Question: What jurisdiction, city, or county is the document associated with?
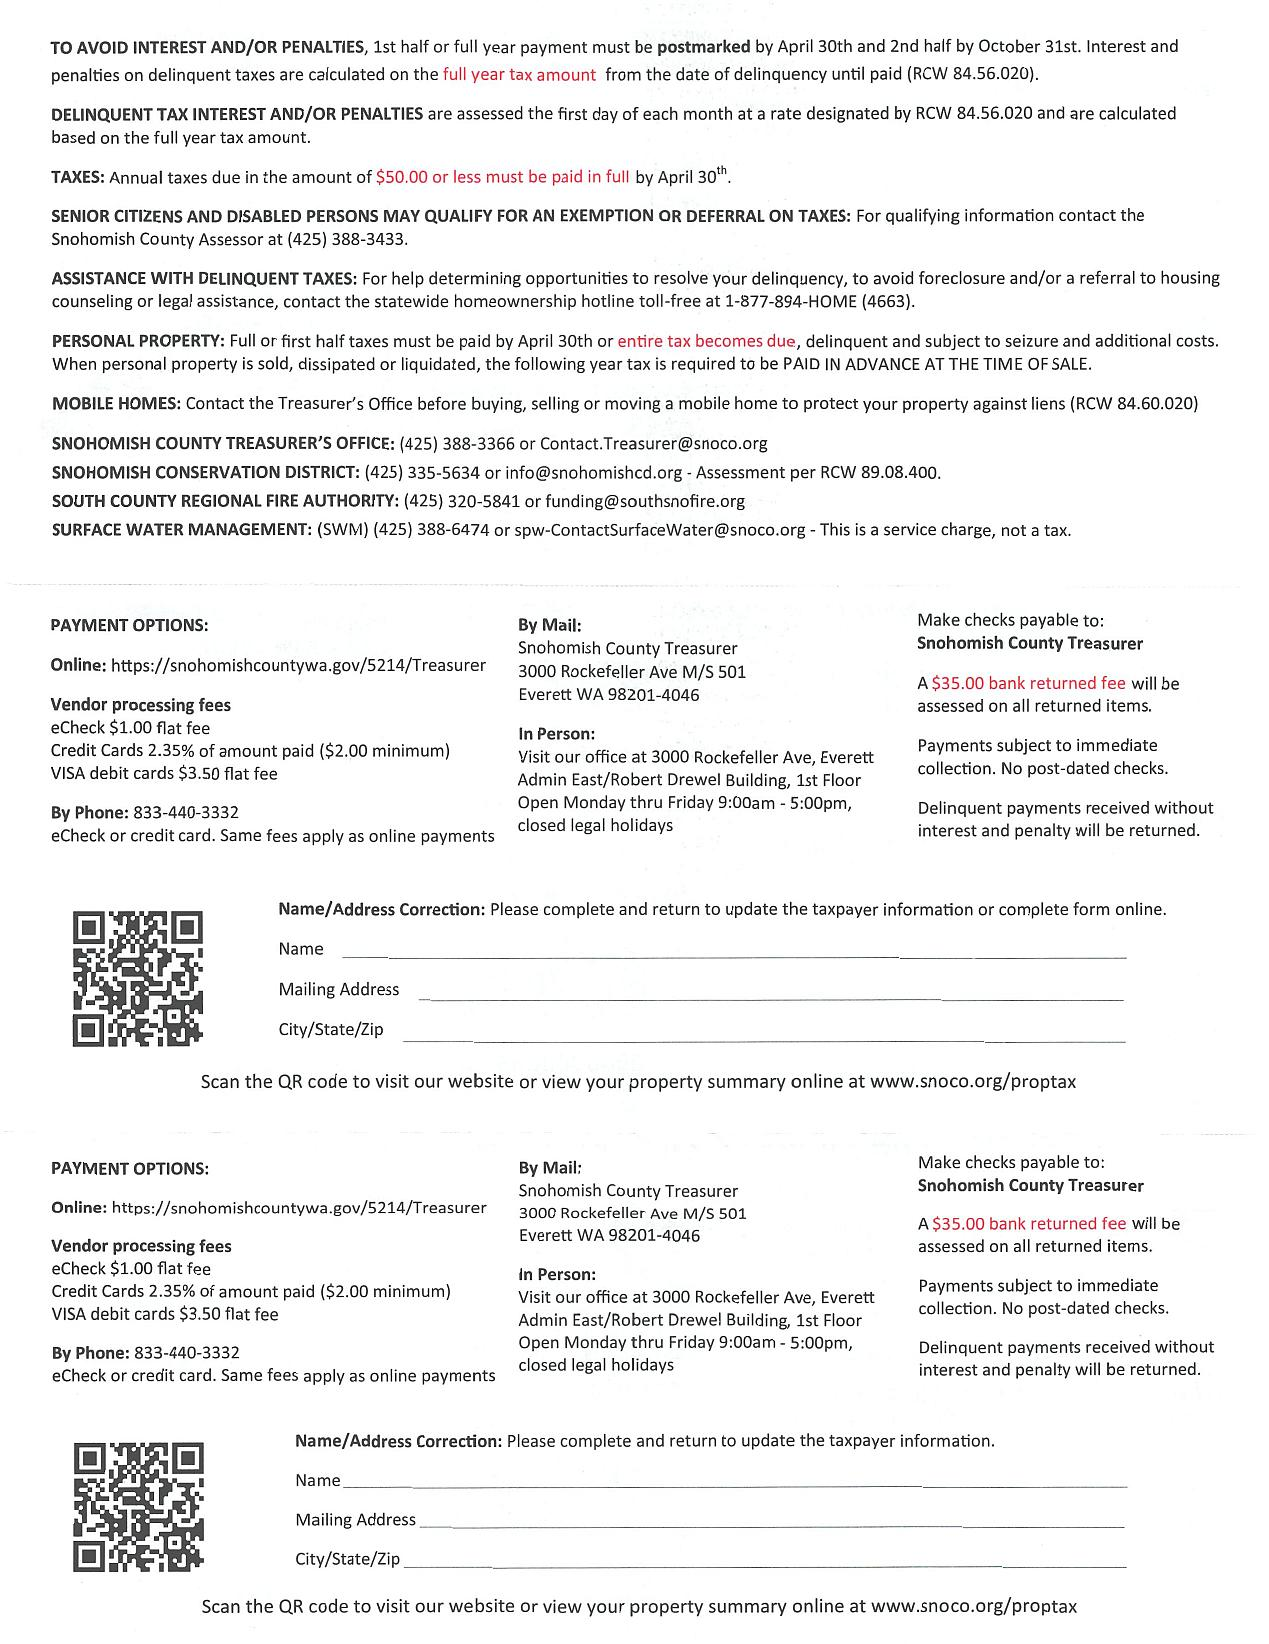
Answer: "Snohomish County"